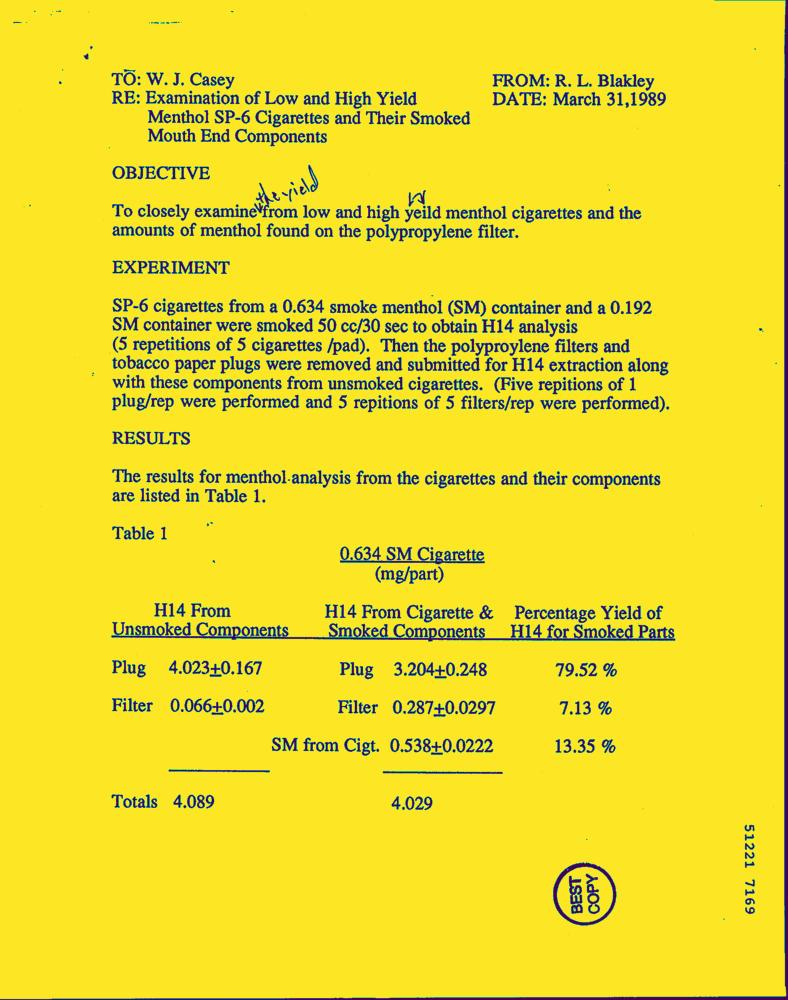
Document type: Letter-Doc